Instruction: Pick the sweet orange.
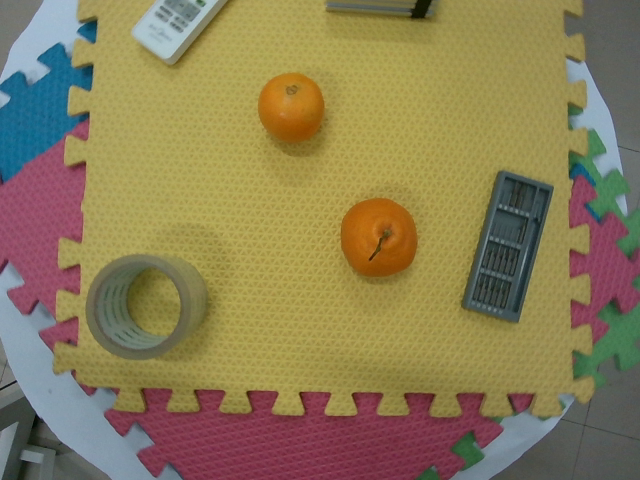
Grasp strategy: vertical